Question: What is the potential diagnosis?
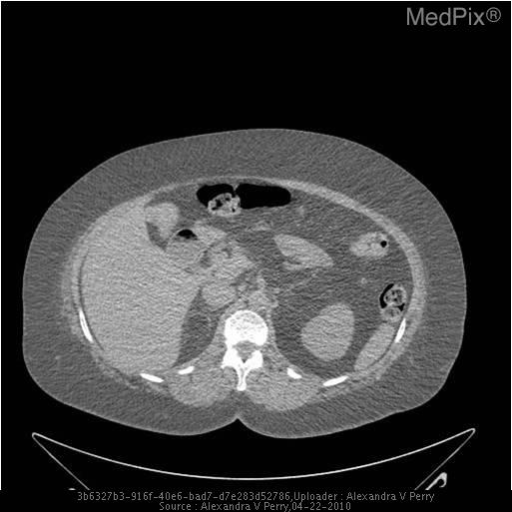
Answer: The possible diagnosis includes Cowden's Syndrome
Li-Fraumeni Syndrome
Peutz-Jeghers Syndrome
BRCA1/2
Ataxia-Telangiectasia Syndrome.